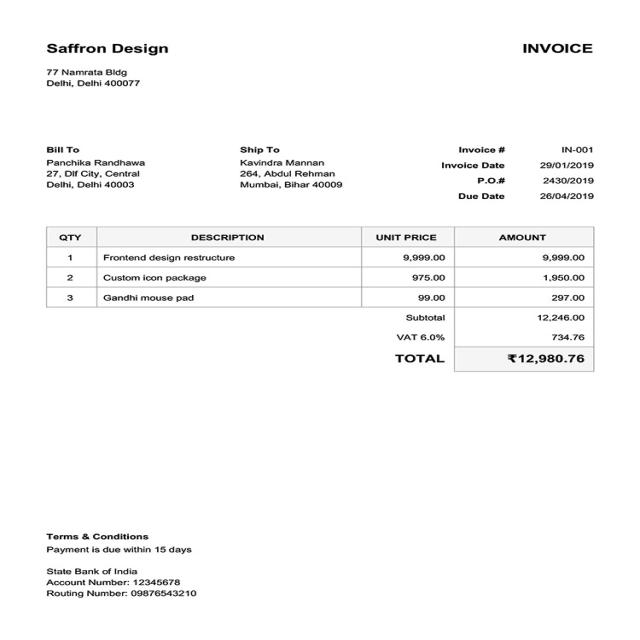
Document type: Invoice